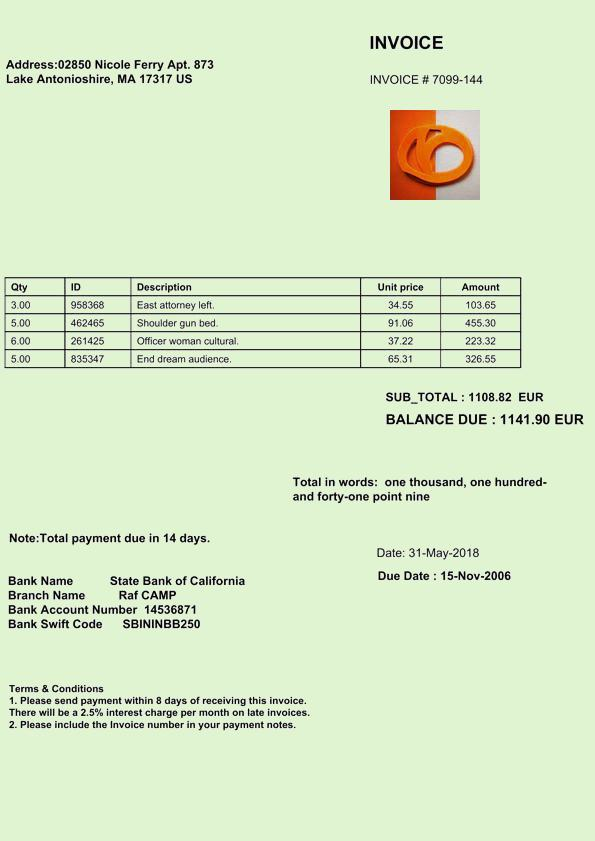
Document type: Invoice